Patient: Male, age 21
A 21-year-old Japanese male presented at the outpatient department with sporadic nausea, abdominal discomfort, and worsening headache. Cysto-peritoneal (CP) and VP shunts were implanted 11 months after birth by another doctor for the treatment of hydrocephalus due to a suprasellar arachnoid cyst. His VP shunt had been replaced twice by the age of 13 years. At the time of last surgery, the CP cranial tube was removed while the extra-cranial tube was left in place because it passed through the mediastinal space rather than the subcutaneous tissue and adhered to the surrounding organs. During this course of treatment, the patient had been diagnosed with slit ventricle syndrome but had no current restrictions on daily activity except for mild mental retardation. He had no remarkable medical history to suggest systemic abnormalities or risk factors for infection and had not traveled to foreign countries.
Nausea was reported for 2 months and abdominal pain for 1 month before admission. A few days before presentation, the patient developed fever and mild consciousness disturbance. Initial physical examination revealed a fever of 38.9 C, restlessness, and significant abdominal distension but no meningeal irritation or focal signs of neurological dysfunction. White blood cell count was 10,900/mm3, and serum C-reactive protein level was 31.8 mg/dl. Chest X-ray was negative but brain and abdominal computed tomography (CT) scans revealed enlarge lateral ventricles, a huge peritoneal cyst surrounding the distal end of the peritoneal tube, and fluid in the sheath surrounding the peritoneal tube, indicating possible shunt blockage and a concomitant increase in intracranial pressure (ICP) [Figure 1]. In contrast, chest CT revealed no abnormalities in bilateral lung fields or subcutaneous tissues of the chest. The tentative diagnosis was shunt malfunction resulting from some undefined peritoneal abnormality.
Continuous external drainage was established to remove CSF from the lateral ventricles and peritoneal cyst. The CSF was clear and the fluid in the abdominal cyst was xanthochromatic. Chemical screening of CSF was negative. The cyst fluid contained 1495 cells/mm3 (69 monocytes and 1426 polycytes/mm3) and 1.4 g/dl total protein. Antibiotic therapies for abdominal infection were empirically administered and bacterial cultures analyzed, but no causative pathogen was identified.
Preoperative clinical symptoms immediately improved after surgery to insert an external drainage system. However, the cyst fluid gradually recollected and signs of mild inflammation remained despite antibiotic therapy. In the second stage of treatment, transcutaneous drainage of the cyst under CT guidance was performed; however, again cyst fluid recollected [Figure 2]. In the third stage of treatment, laparotomy was performed, which revealed no membrane surrounding the abdominal cyst (defining it as a pseudocyst), no malignancies within the omentum, and no ascites within the abdominal cavity.
Throughout the course of treatment, all cytological examinations for malignancies were negative and bacterial cultures did not reveal a causative pathogen. Two months after initial surgery, inflammation of his left knee joint became apparent. The fluid taken from the joint was xanthochromatic, similar to the pseudocyst fluid, and Mycobacterium tuberculosis was detected in a culture from the fluid. Thus, the patient was diagnosed with an abdominal pseudocyst associated with TBP and successfully treated by anti-TB agents following insertion of a ventriculo-pleural shunt [Figure 3]. At follow-up 2 years after treatment, he again presented with signs of inflammation, and the abscess around the CP shunt was strongly suspected as the cause. He was again treated with anti-TB agents, and all signs of inflammation subsided after the removal of the previous CP shunt tube by thoracoscopic surgery.
Keywords: abdominal complication, cerebrospinal fluid pseudocyst, shunt malfunction, tuberculous peritonitis, ventriculo-peritoneal shunt
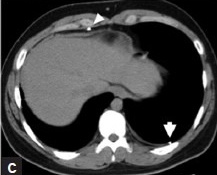
Image caption: CT after insertion of the ventriculo-pleural shunt. Chest CT showing the distal part of the shunt (arrow), a small amount of cerebrospinal fluid in the thorax and the distal tube of the previous CP shunt (arrowhead) (c).